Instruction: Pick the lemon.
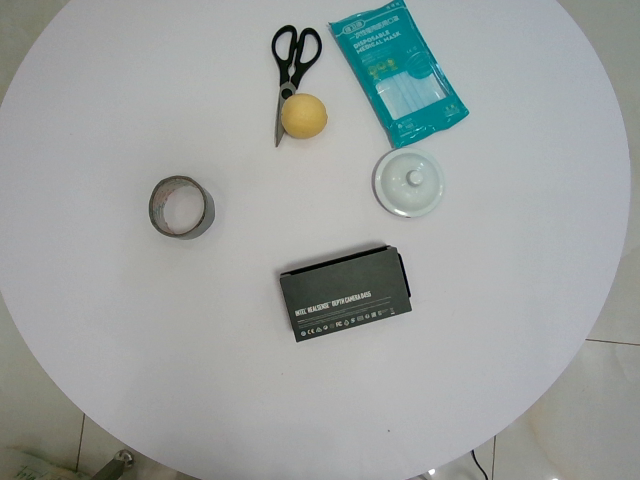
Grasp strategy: vertical